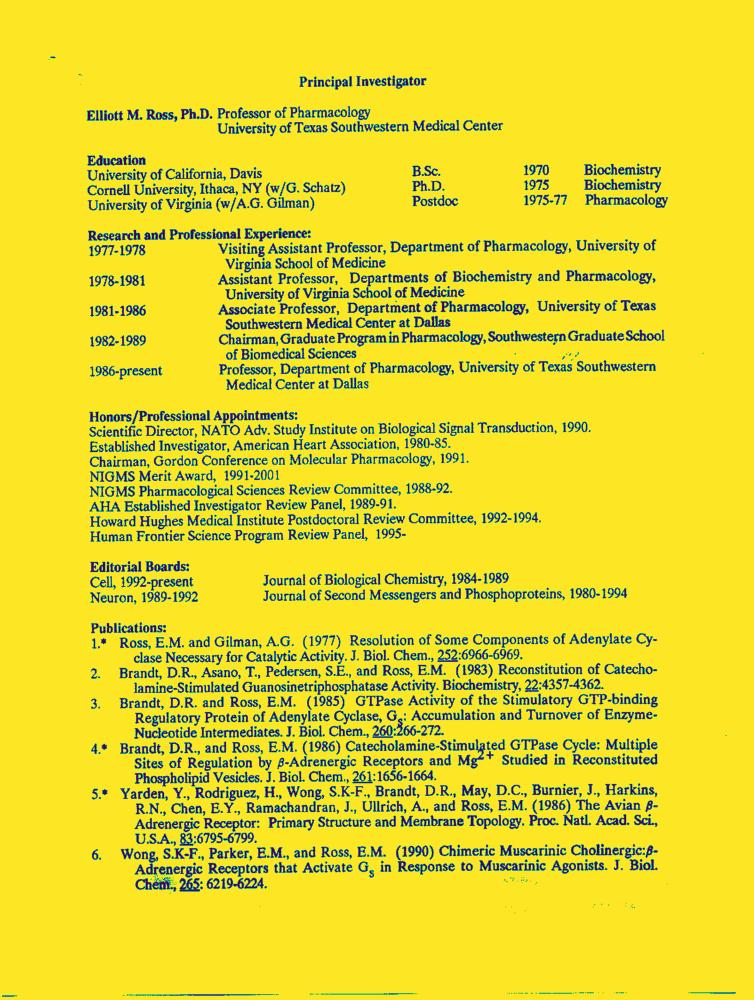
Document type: Resume-Doc